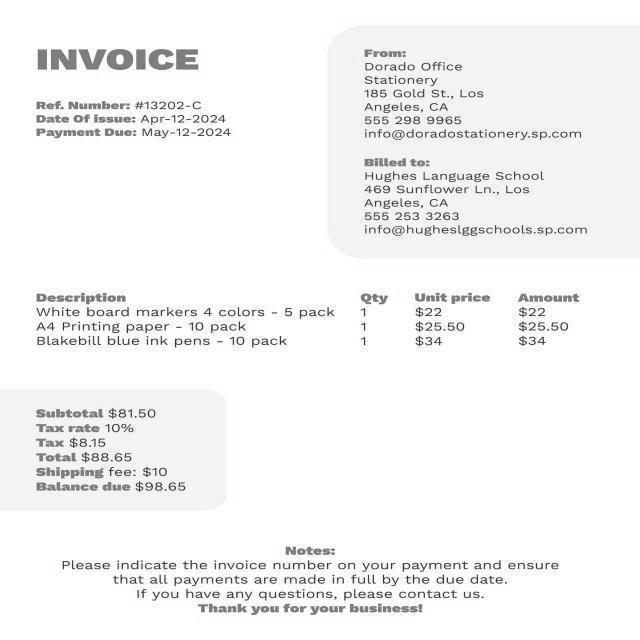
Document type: Invoice